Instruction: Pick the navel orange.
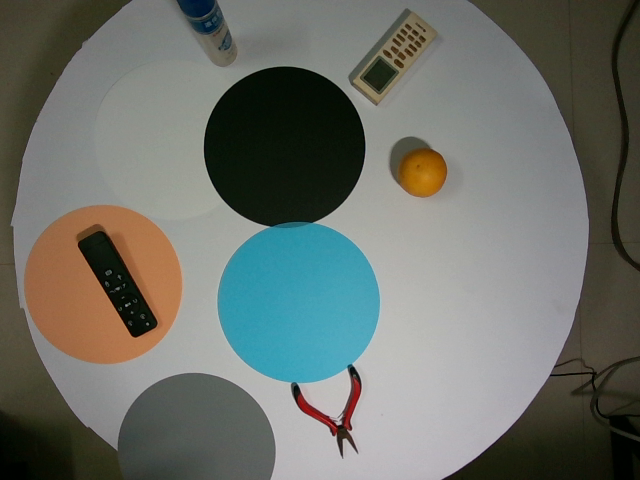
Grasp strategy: vertical